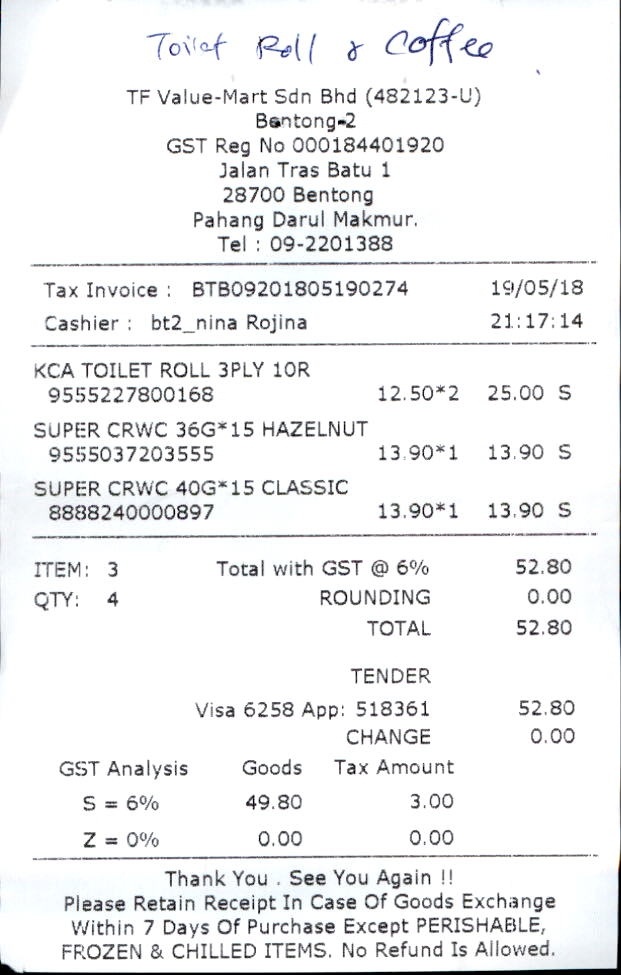
TF VALUE-MART SDN BHD (482123-U)
BENTONG-2
GST REG NO 000184401920
JALAN TRAS BATU 1
28700 BENTONG
PAHANG DARUL MAKMUR.
TEL : 09-2201388
TAX INVOICE :
19/05/18
CASHIER :
21:17:14
KCA TOILET ROLL 3PLY 10R
9555227800168
12.50*2
25.00
SUPER CRWC 36G*15 HAZELNUT
9555037203555
13.90*1
13.90
SUPER CRWC 40G*15 CLASSIC
8888240000897
13.90*1
13.90
ITEM:
TOTAL WITH GST @ 6%
52.80
QTY:
4
ROUNDING
0.00
TOTAL
52.80
TENDER
VISA 6258 APP: 518361
52.80
CHANGE
0.00
GST ANALYSIS
GOODS
TAX AMOUNT
S = 6%
49.80
3.00
Z = 0%
0.00
0.00
THANK YOU . SEE YOU AGAIN !!
PLEASE RETAIN RECEIPT IN CASE OF GOODS EXCHANGE
WITHIN 7 DAYS OF PURCHASE EXCEPT PERISHABLE,
FROZEN & CHILLED ITEMS. NO REFUND IS ALLOWED.
BTB09201805190274
BT2_NINA ROJINA
S
S
S
3